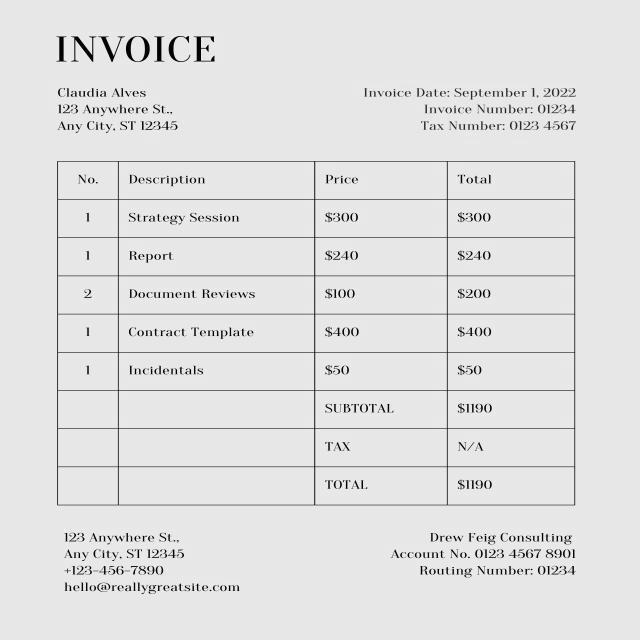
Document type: Invoice